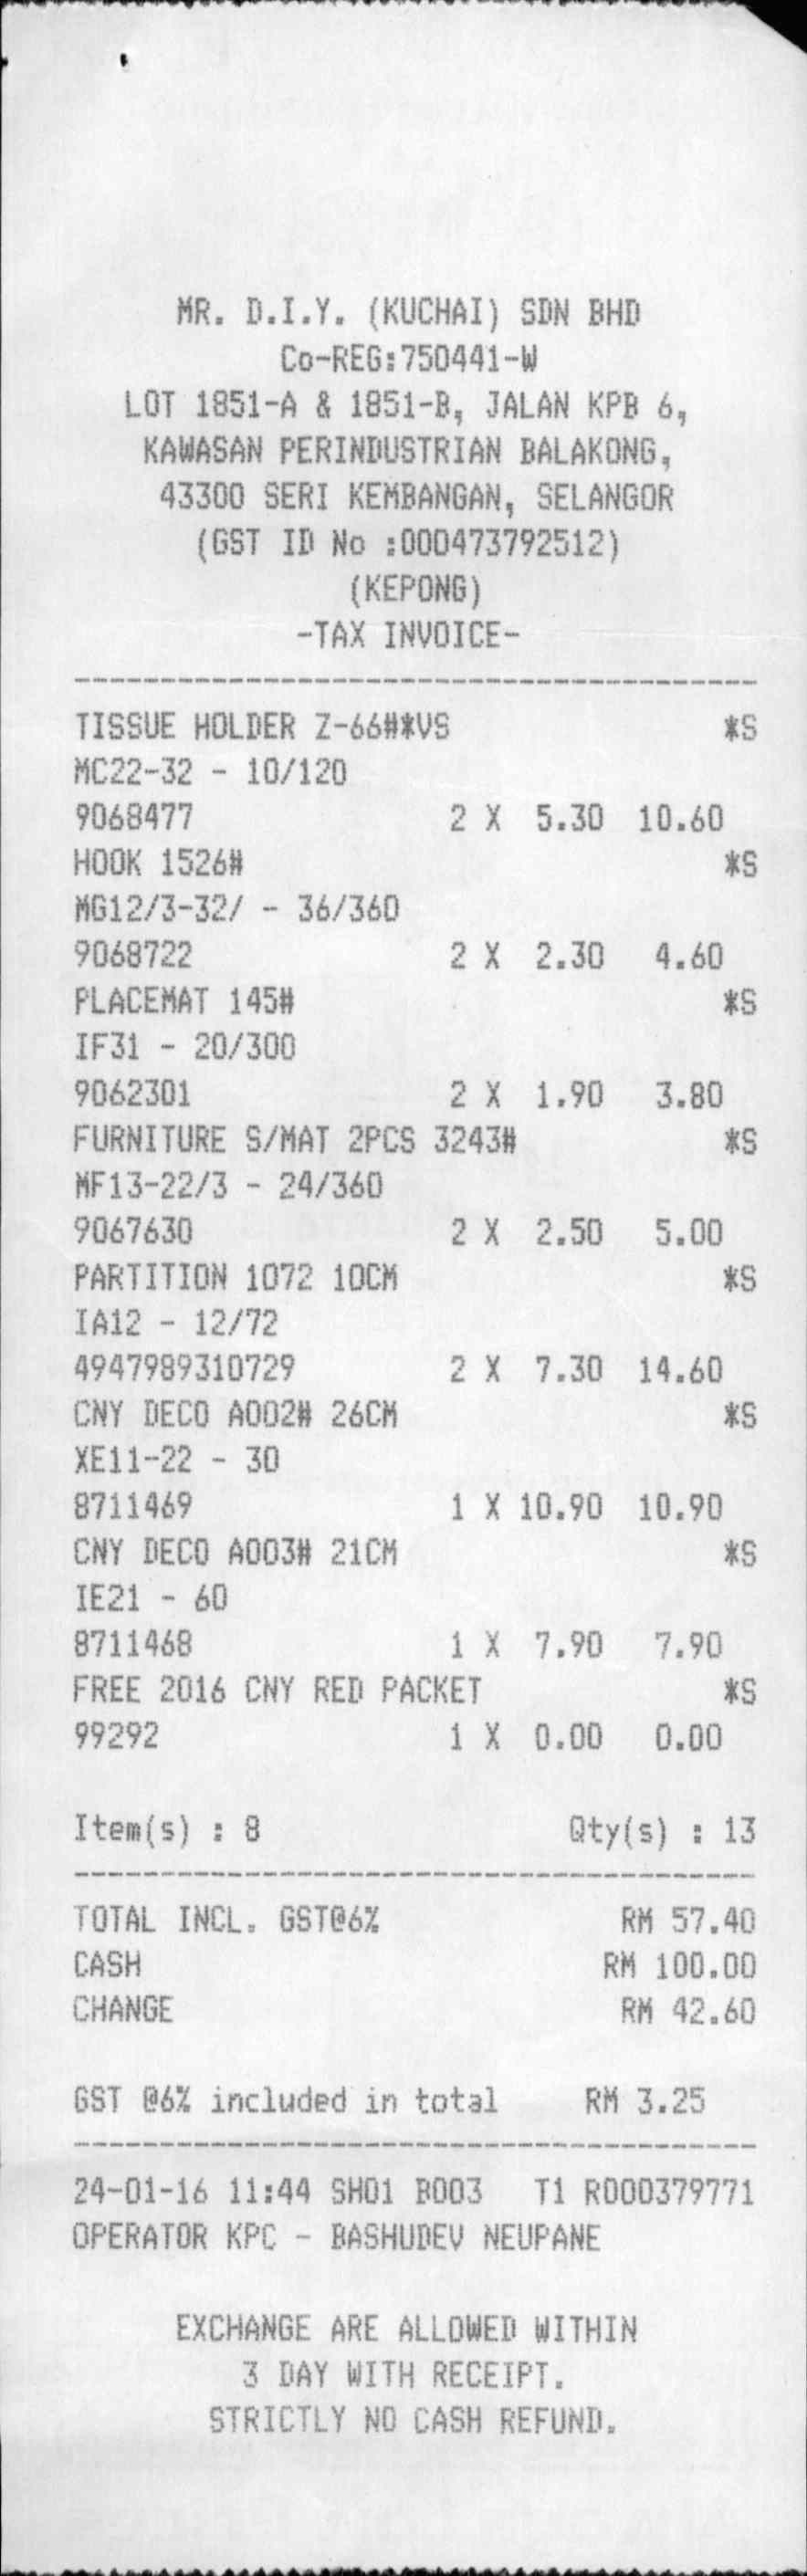
MR. D.I.Y. (KUCHAI) SDN BHD
CO-REG:750441-W
LOT 1851-A & 1851-B, JALAN KPB 6,
KAWASAN PERINDUSTRIAN BALAKONG,
43300 SERI KEMBANGAN, SELANGOR
(GST ID NO :000473792512)
(KEPONG)
-TAX INVOICE-
TISSUE HOLDER Z-66#*VS
MC22-32 - 10/120
9068477
HOOK 1526#
MG12/3-32/ - 36/360
9068722
PLACEMAT 145#
IF31 - 20/300
9062301
FURNITURE S/MAT 2PCS 3243#
MF13-22/3 - 24/360
9067630
PARTITION 1072 10CM
IA12 - 12/72
4947989310729
CNY DECO A002# 26CM
XE11-22 - 30
8711469
CNY DECO A003# 21CM
IE21 - 60
8711468
FREE 2016 CNY RED PACKET
99292
ITEM(S) : 8
2 X
2 X
2 X
2 X
2 X
1 X 10.90
1 X
1 X
*S
*S
*S
*S
*S
*S
*S
*S
QTY(S) : 13
TOTAL INCL. GST@6%
CASH
CHANGE
GST @6% INCLUDED IN TOTAL
RM 57.40
RM 100.00
RM 42.60
RM 3.25
24-01-16 11:44 SH01 B003
OPERATOR KPC - BASHUDEV NEUPANE
EXCHANGE ARE ALLOWED WITHIN
3 DAY WITH RECEIPT.
STRICTLY NO CASH REFUND.
5.30
10.60
2.30
4.60
1.90
3.80
2.50
5.00
7.30
14.60
10.90
7.90
7.90
0.00
0.00
T1 R000379771